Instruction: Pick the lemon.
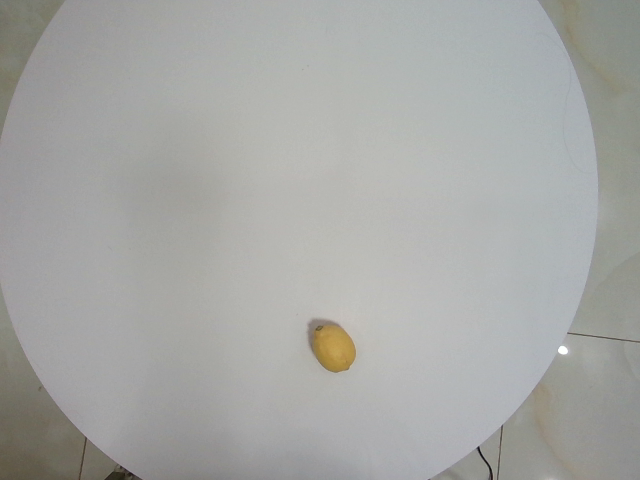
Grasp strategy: vertical